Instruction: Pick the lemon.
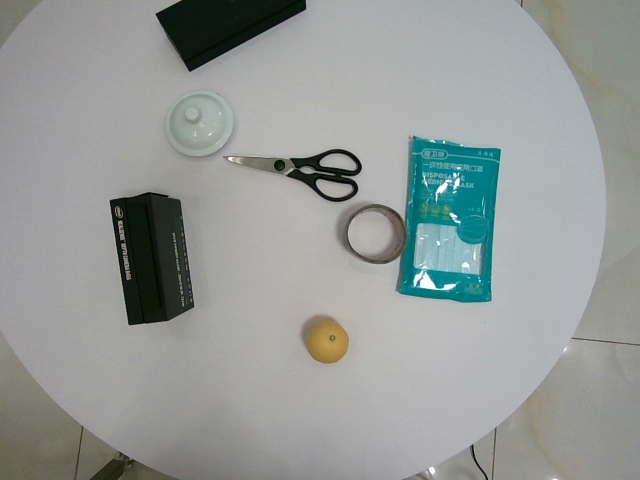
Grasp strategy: vertical